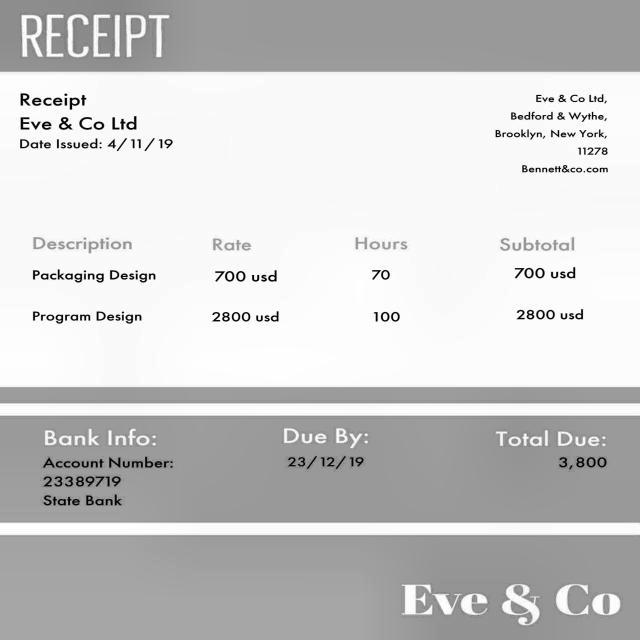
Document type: Invoice